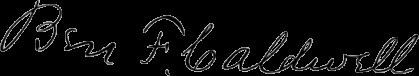
Signature of: ben f caldwell